Question: What is the potential diagnosis?
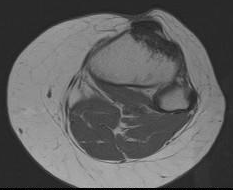
Answer: The possible diagnosis includes fibrous dysplasia
metastatic carcinoma
infection
chondroid tumors
eosinophilic granuloma.